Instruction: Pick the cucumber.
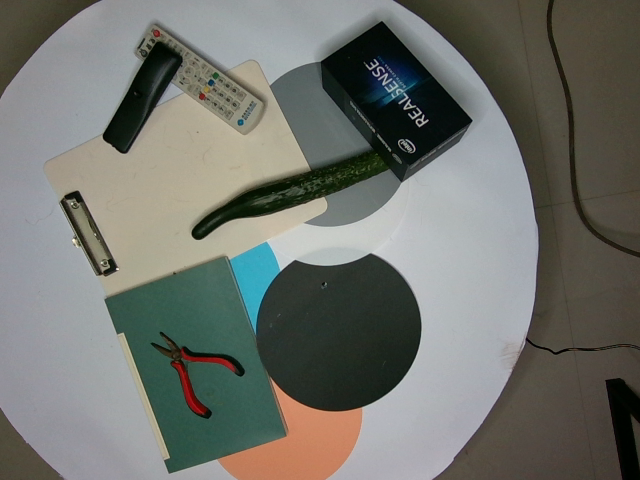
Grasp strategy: vertical